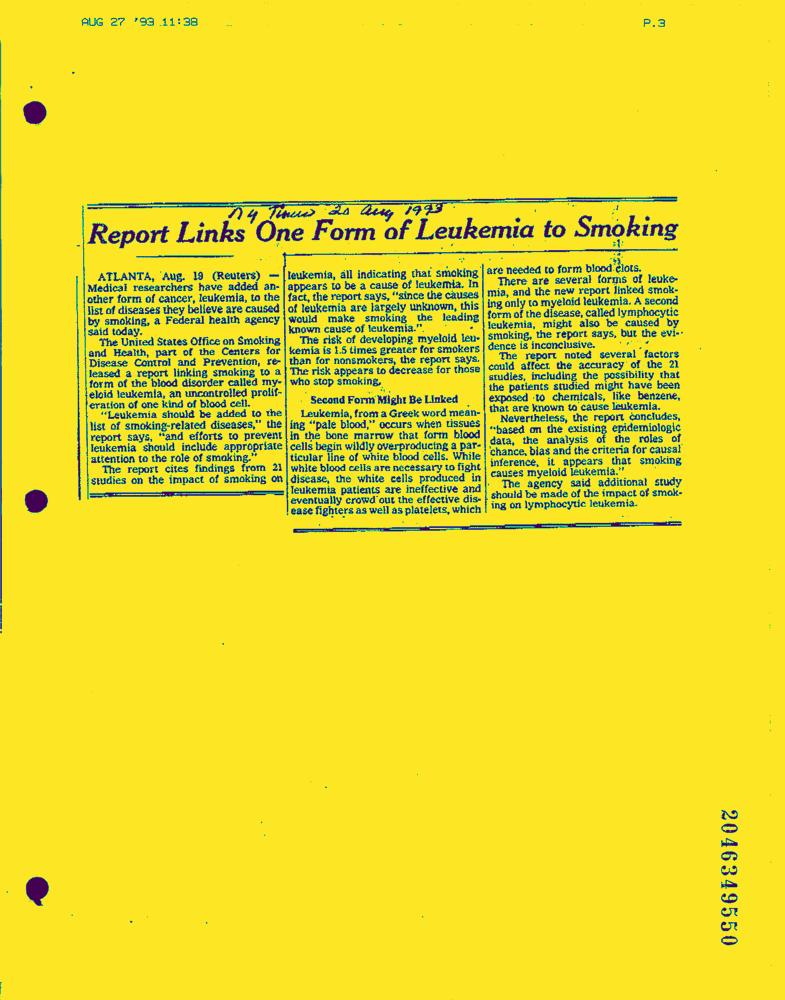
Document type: News-Article